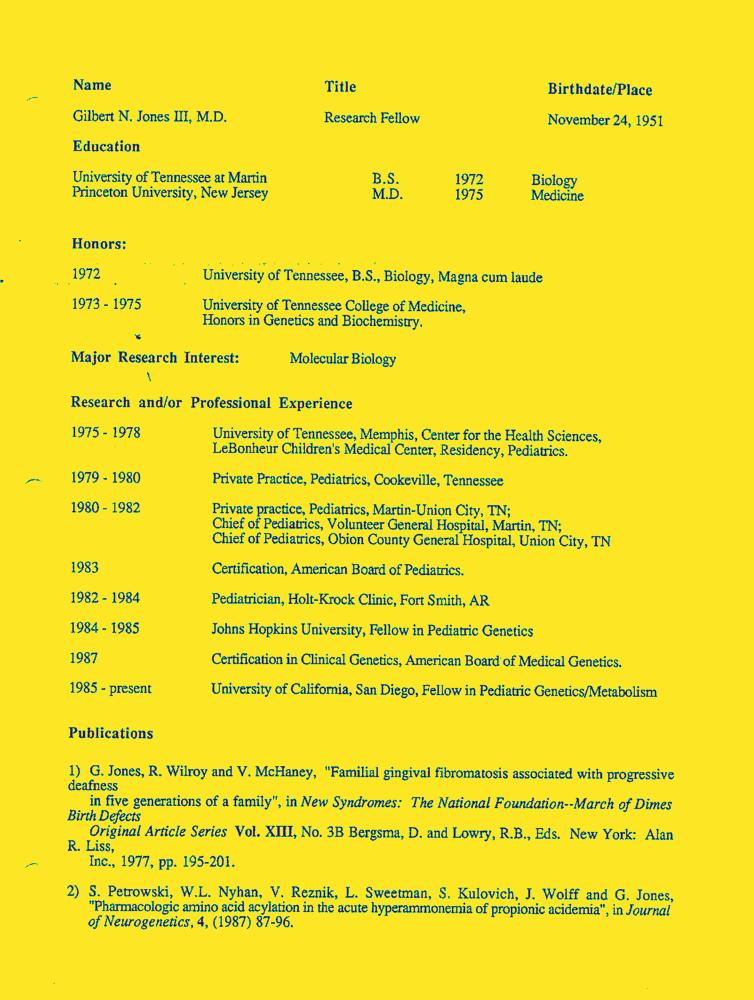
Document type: Resume-Doc